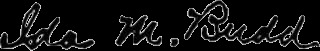
Signature of: ida may budd